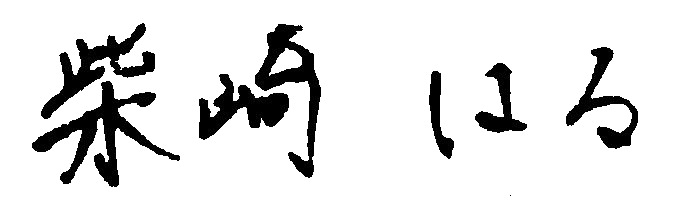
Signature of: haru shibasaki